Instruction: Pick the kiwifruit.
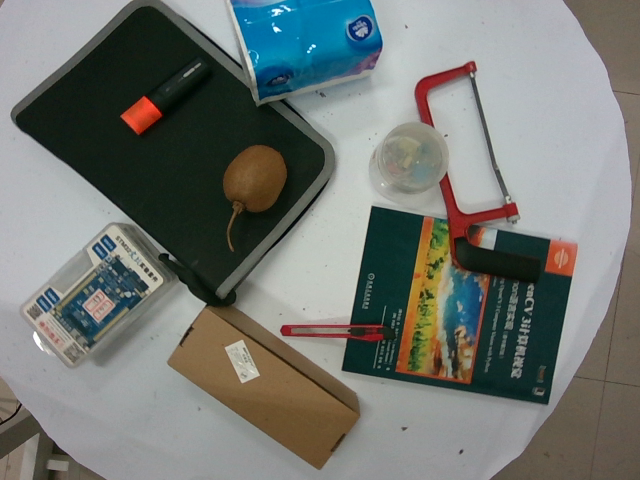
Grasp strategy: vertical